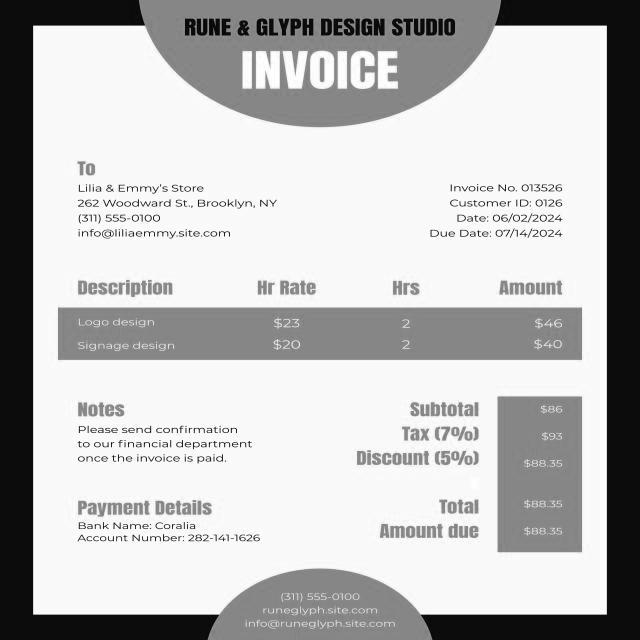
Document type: Invoice